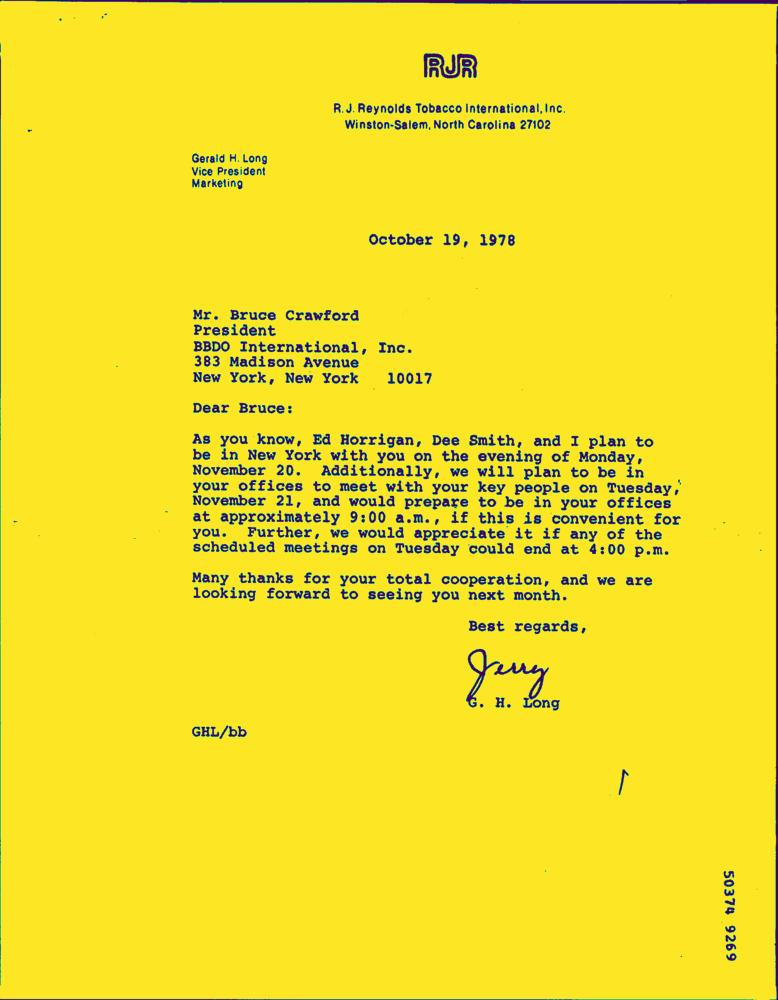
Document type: Letter-Doc